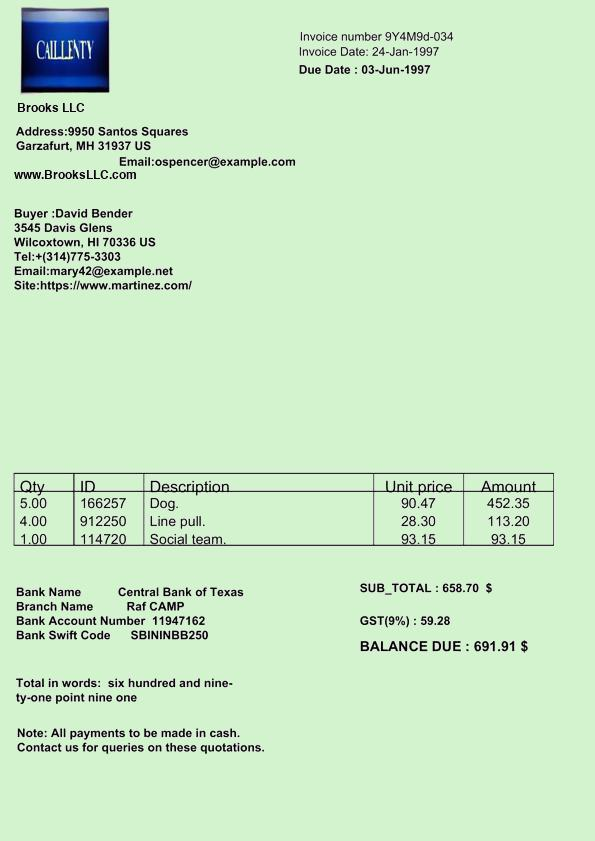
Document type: Invoice